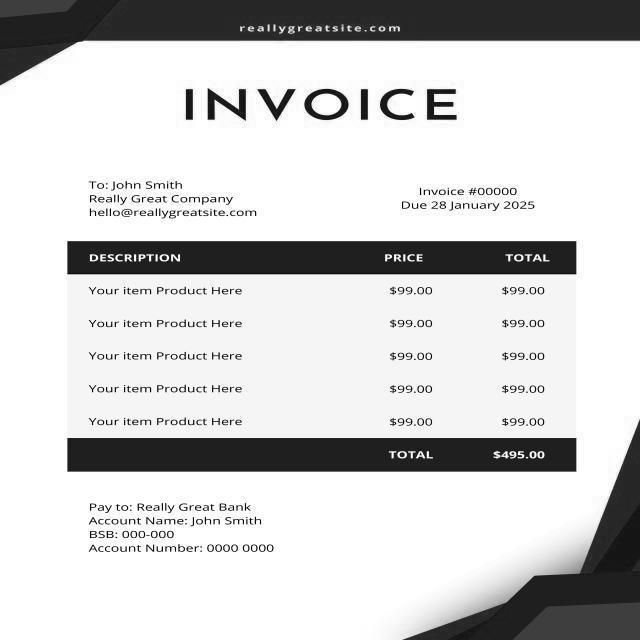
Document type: Invoice